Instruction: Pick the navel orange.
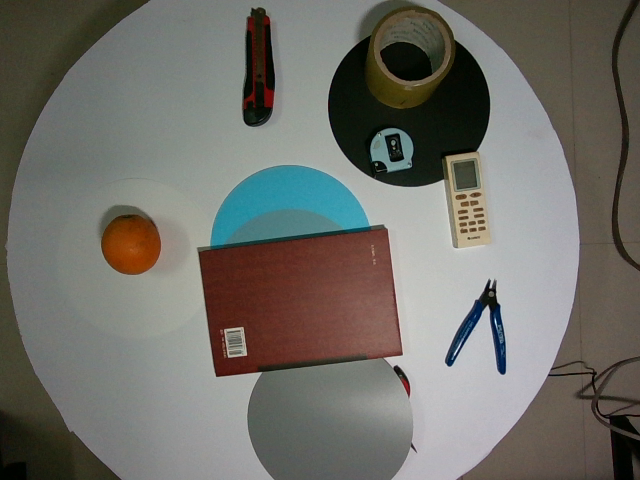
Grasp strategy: vertical